Question: What are the imaging findings?
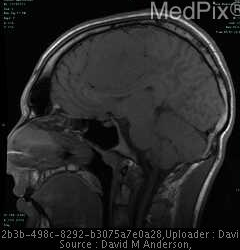
Answer: The imaging shows Large homogeneously enhancing lesion based in the dura of the falx, and pressing on the anterior cerebral hemisphere.  There is rightward mass effect on the falx as well as inferior displacement of the body of the corpus callosum with partial effacement of the third ventricle.  The mass looks extraaxial, but has intraaxial vasogengenic edema in frontal lobes surrounding the mass. Sagittal T1.